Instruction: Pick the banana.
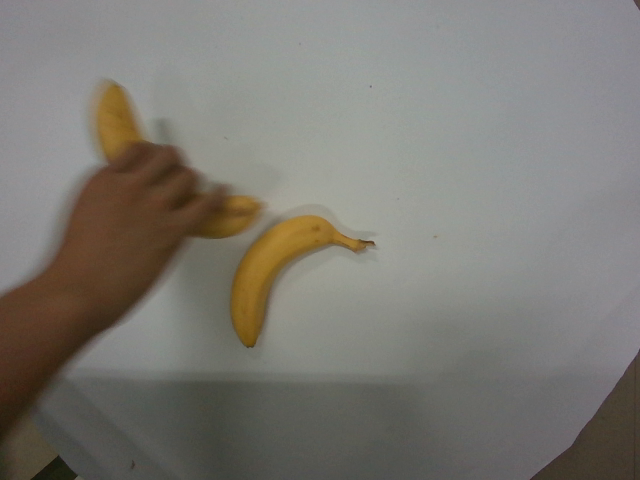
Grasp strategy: vertical